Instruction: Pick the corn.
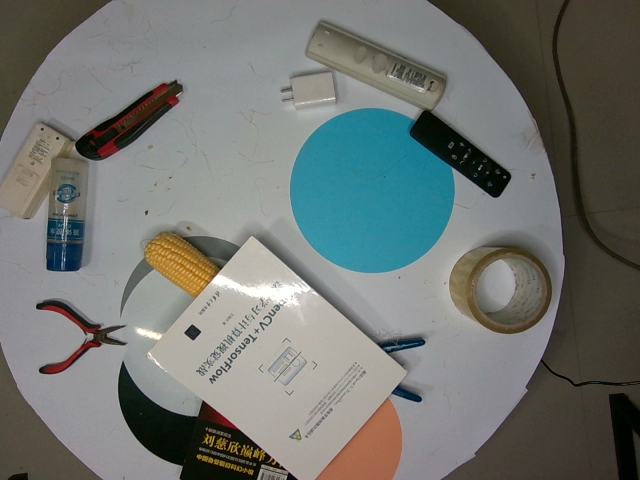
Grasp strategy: vertical